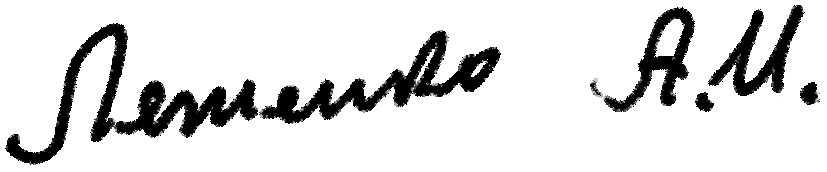
Signature of: q61859539